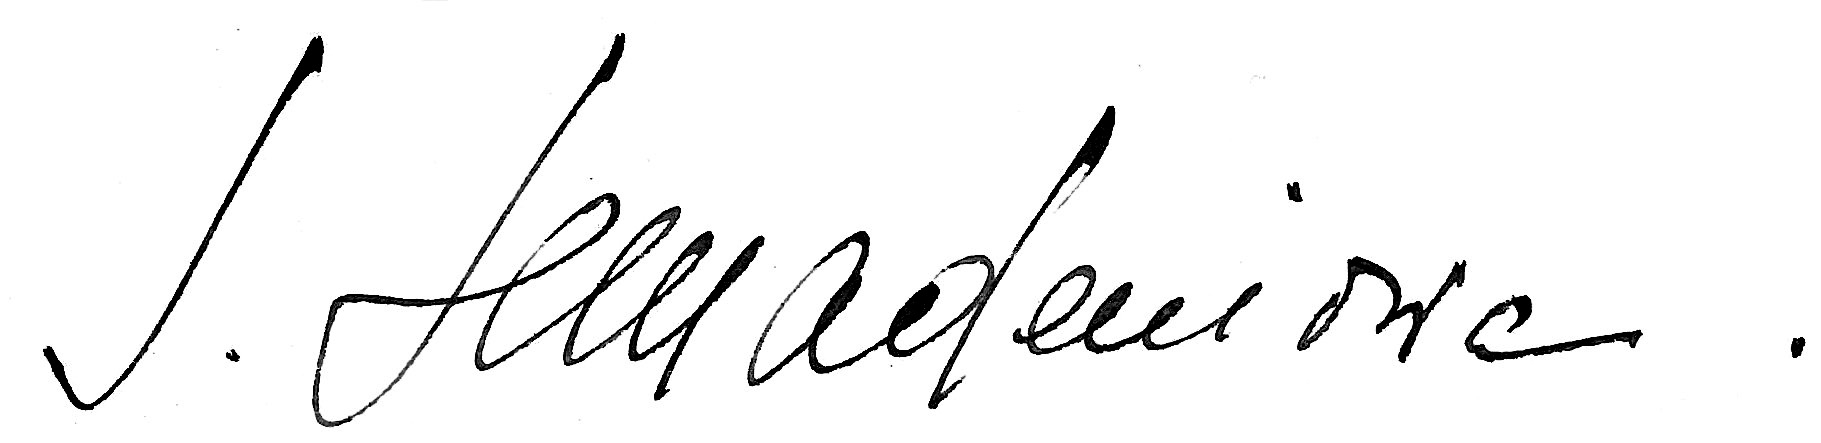
Signature of: irena konopacka semadeni